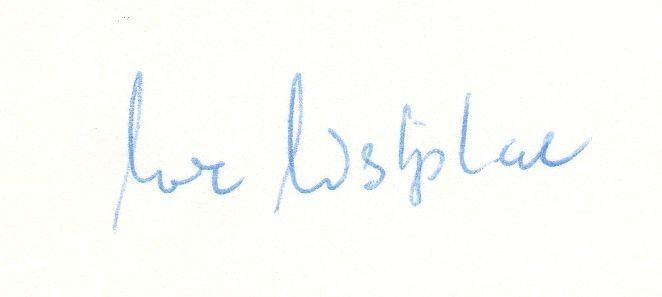
Signature of: uwe westphal